Patient: Male, age 56
A 56-year-old, healthy man who was a current smoker required emergency admission at Asakura Medical Hospital with chief complaints of a fever, cough, sputum, and dyspnea for 10 days. He had no history of medications or circumstances indicative of inhaled hyphal exposure before the onset of respiratory symptoms. His respiratory rate was 30 beats per min, and his oxygen saturation was 92% (87% at room air) with 4 L/min of nasal oxygen therapy. His blood test showed values almost within the normal range: neutrophil count (4,940x103 cells/mL), fasting glucose (10.8 mg/L), and hemoglobin A1c (6.2% of the value recommended by the National Glycohemoglobin Standardization Program). The 1-3-beta-D glucan level in blood was 488 pg/mL (cut-off value, 20 pg/mL). The serum galactomannan antigen level for Aspergillus, assessed by an enzyme-linked immunosorbent assay, was 3.8 according to the cut-off index. A complement fixation test (BML, Tokyo, Japan) indicated a less than four-fold increased level of anti-Aspergillus antibodies (negative results). Serum human immunodeficiency virus (HIV)-1 and HIV-2 antibodies and HIVp24 antigen were not detected by a chemiluminescent enzyme immunoassay (BML). Chest computed tomography (CT) revealed multiple regions of bronchial wall thickening with peribronchial infiltrations before treatment (Fig. 1). No evidence of rhinosinusitis was found on facial CT. Fiberoptic bronchoscopy showed multiple areas of ulceration and swelling, with geographical, moss-like white coats on the tracheobronchial mucosa (Fig. 2A).
Treatment with a combination of empirical intravenous anti-fungal agents [250 mg twice daily (total 500 mg/body/day) of voriconazole and 150 mg twice daily (total 300 mg/boy/day) of micafungin] was initiated after confirming the presence of fungal hyphae in bronchial lavage samples (eighth day of hospitalization). Evidence of bacterial and mycobacterial infections in the sputum, bronchial lavage, and blood and tests for urinary antigens of Legionella and pneumococcus were negative; nevertheless, intravenous administration of 500 mg thrice daily (total 1,500 mg/body/day) of doripenem and 200 mg twice daily (total 400 mg/body/day) of minocycline was added to the treatment regimen for suspected mixed typical and/or atypical pneumonia with fungal infections from day 1 to 10 after hospitalization. Pneumocystis jirovecii DNA was not detected in the bronchial lavage samples by a polymerase chain reaction assay.
Transbronchial lung biopsies (TBLBs) of the right B1, B3, B5, and B8 lung segments were performed. Each TBLB specimen stained with hematoxylin and eosin showed similar findings of the presence of extensive fungal hyphae, although the presence of hyphal invasion into the lung parenchyma and surrounding blood vessels could not be verified (Fig. 2B). Grocott staining revealed multiple septate hyphae, branched at acute angles, and the hyphae were grouped in typical Aspergillus conidial heads (Fig. 2C). Chest CT 14 days after treatment initiation revealed cylindrical bronchiectatic changes with peribronchial infiltration (Fig. 3). The patient died on the 29th day of hospitalization due to multiple organ failure with disseminated intravascular coagulation despite being transferred from the intensive-care unit to the high-care unit of Kurume University Hospital (16th day of hospitalization). Aspergillus fumigatus was repeatedly isolated from the bronchial washings and sputum, and the minimum inhibitory concentration (MIC) for micafungin and voriconazole, calculated based on the isolated strains by the modified broth dilution method (BML), were found to be <=0.015 and 0.25 mug/mL, respectively.
Keywords: fulminant, healthy individual, tracheobronchial aspergillosis
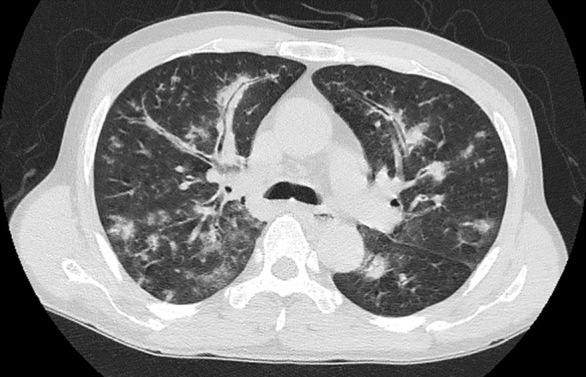
Image caption: Chest CT findings 14 days after initiation of anti-fungal treatment. lower lobe. revealed cylindrical bronchiectatic changes in almost all large bronchi. CT: computed tomography.